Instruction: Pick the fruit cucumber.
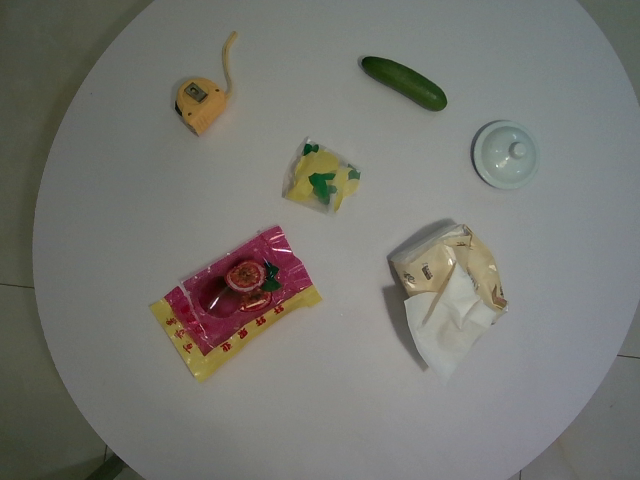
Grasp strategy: vertical